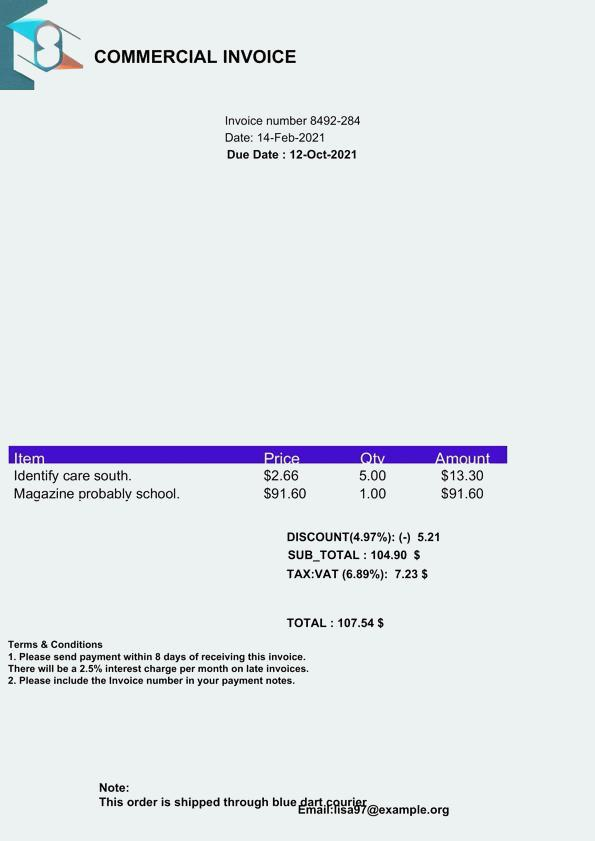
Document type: Invoice